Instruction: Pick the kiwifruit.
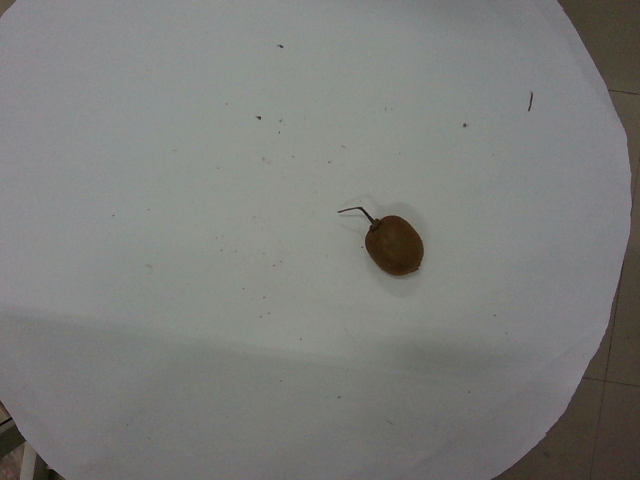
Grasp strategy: vertical